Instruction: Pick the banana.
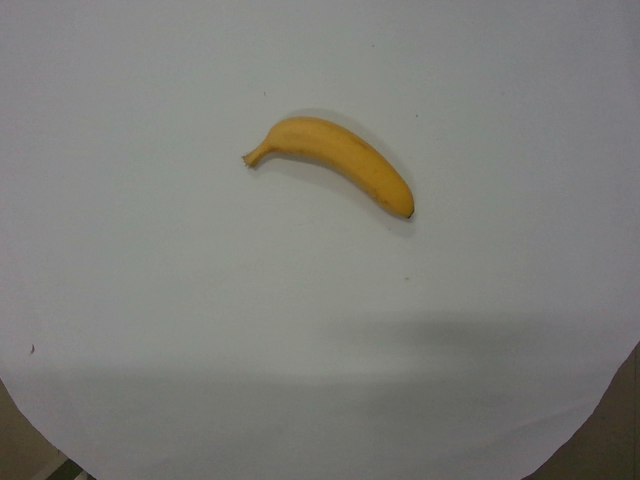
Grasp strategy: vertical